Question: Describe the condition in detail:
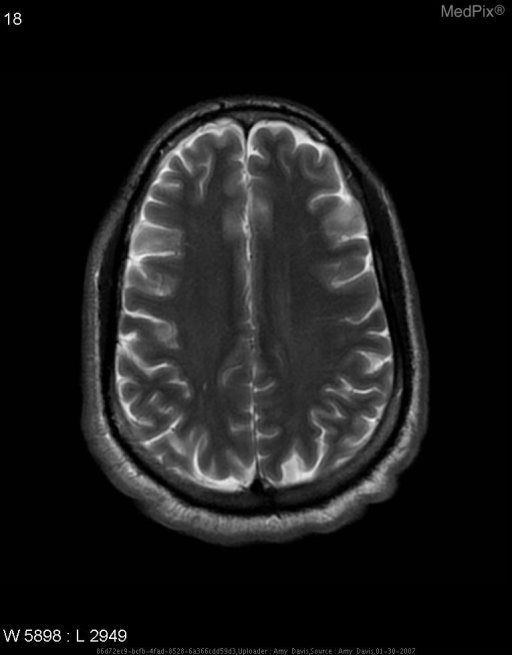
Answer: The disease is discussed as: Ischemic Stroke
* Abrupt interruption of focal cerebral blood flow
* 750,000 cases per year in United States
* more than 150,000 deaths annually
* 3rd leading cause of death US
* #1 cause of disability in US